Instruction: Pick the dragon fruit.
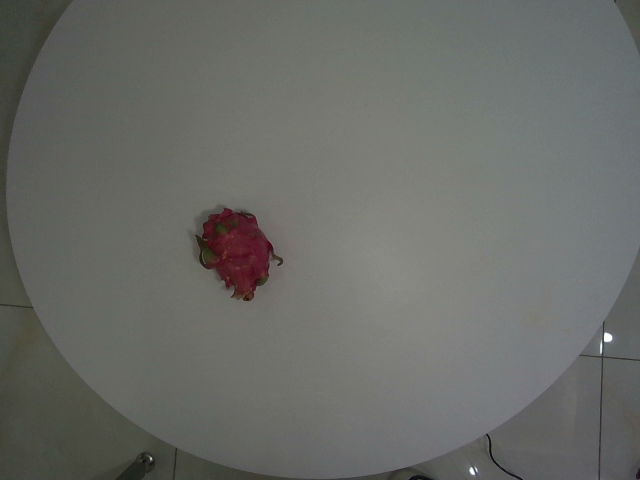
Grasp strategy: vertical